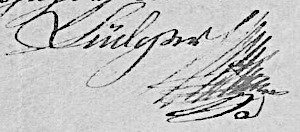
Signature of: conrad lüdger